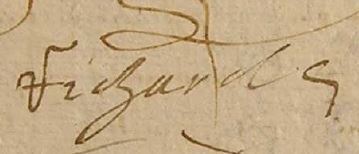
Signature of: françois richard